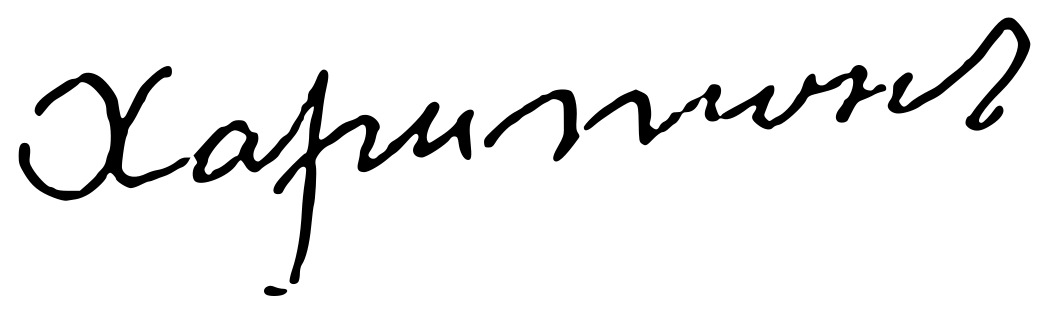
Signature of: chariton of dragovitia